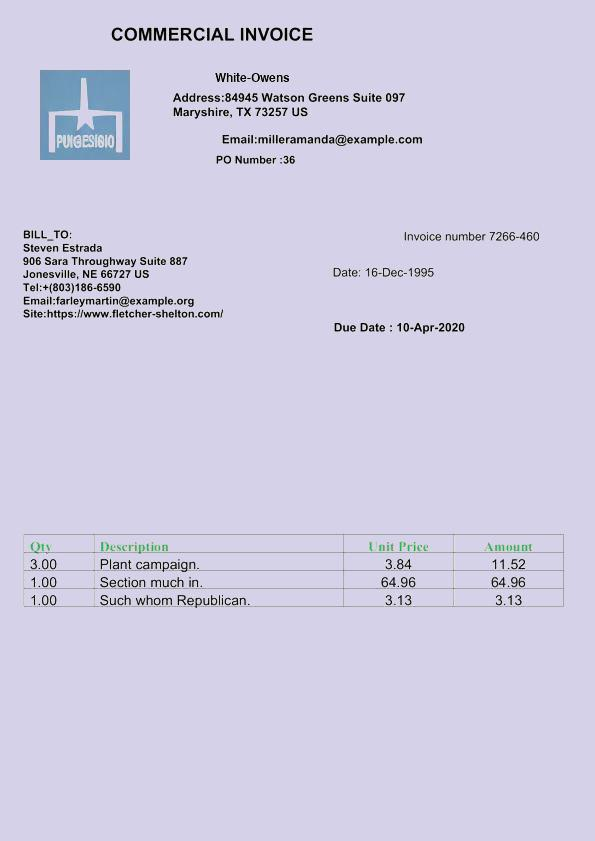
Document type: Invoice